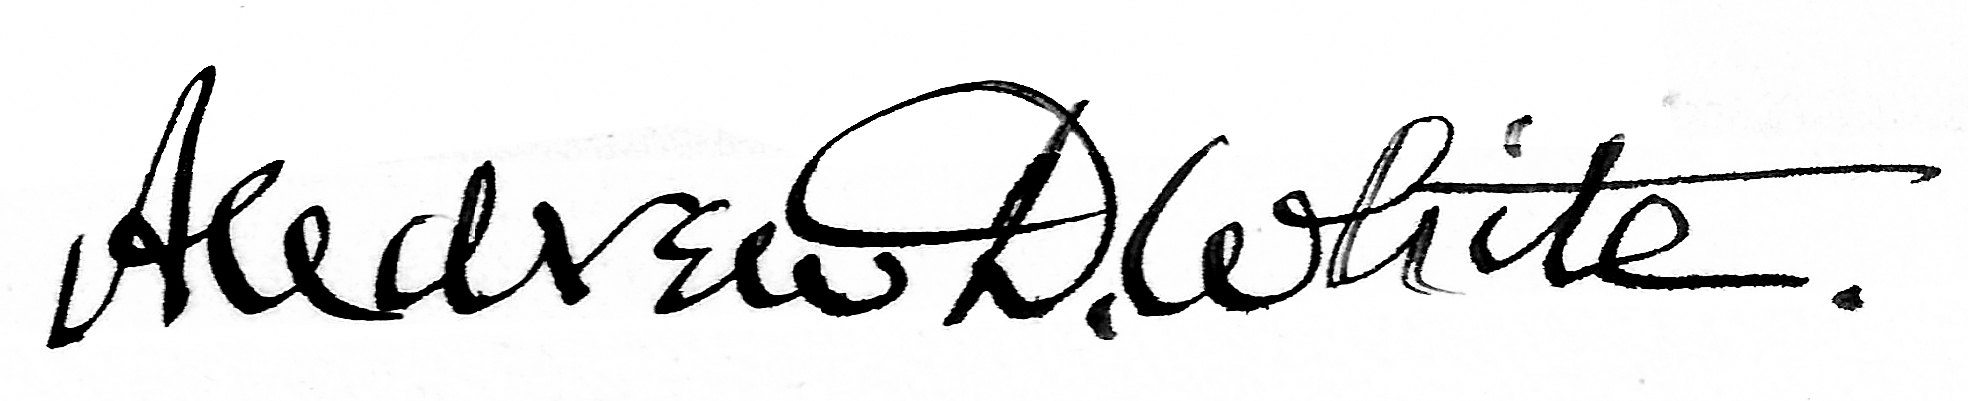
Signature of: andrew dickson white